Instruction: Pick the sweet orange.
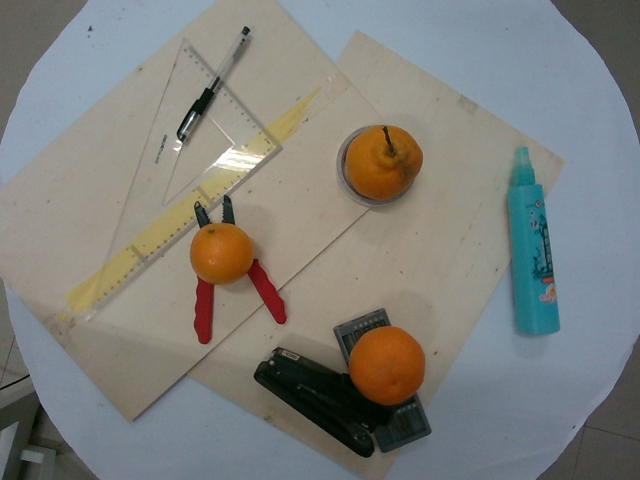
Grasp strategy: vertical